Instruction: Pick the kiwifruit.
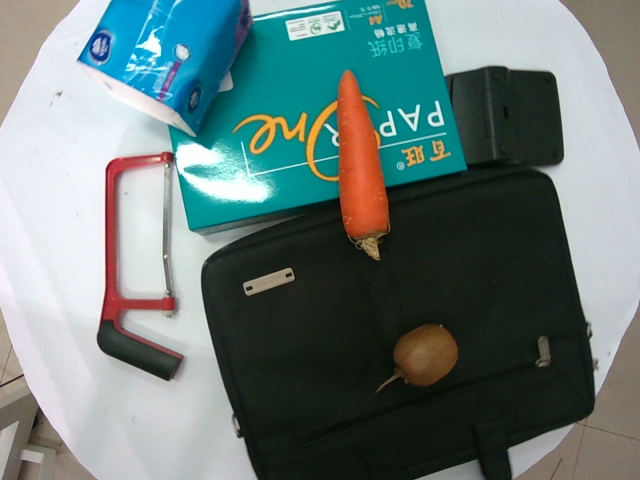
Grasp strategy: vertical